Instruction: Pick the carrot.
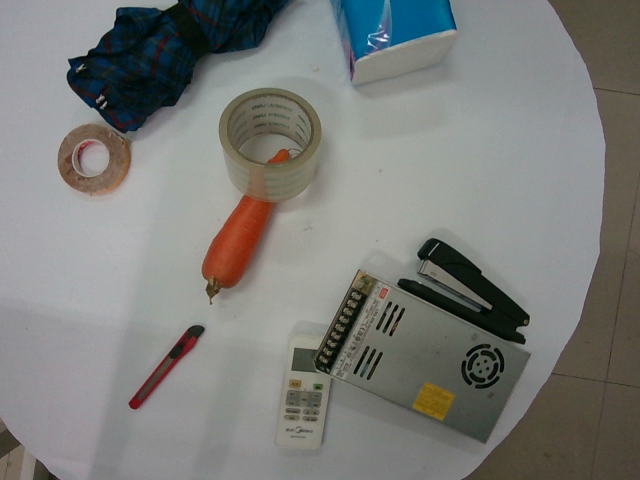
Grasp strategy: vertical